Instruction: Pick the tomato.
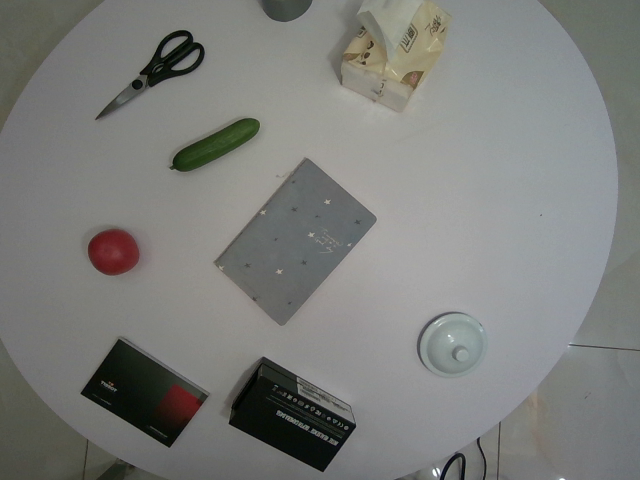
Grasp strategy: vertical